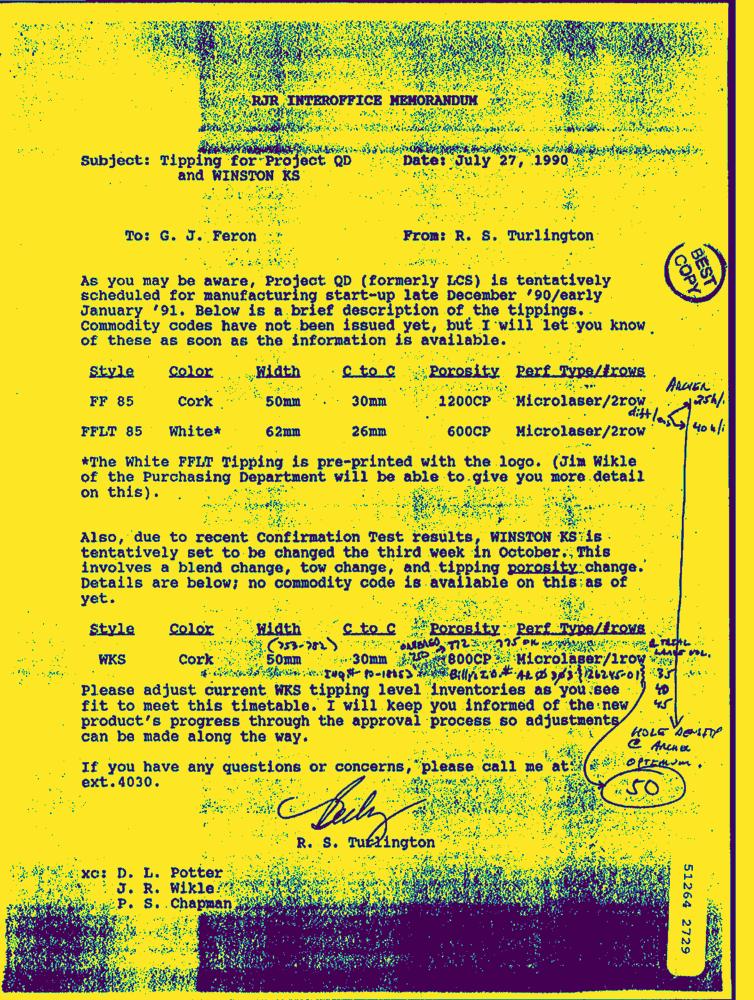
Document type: Letter-Doc